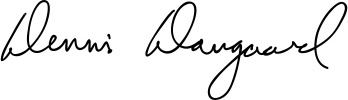
Signature of: dennis daugaard